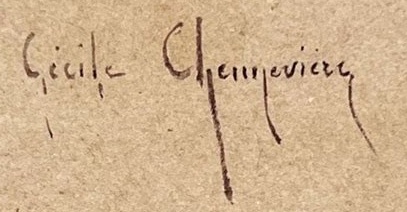
Signature of: cécile delphine gaudez